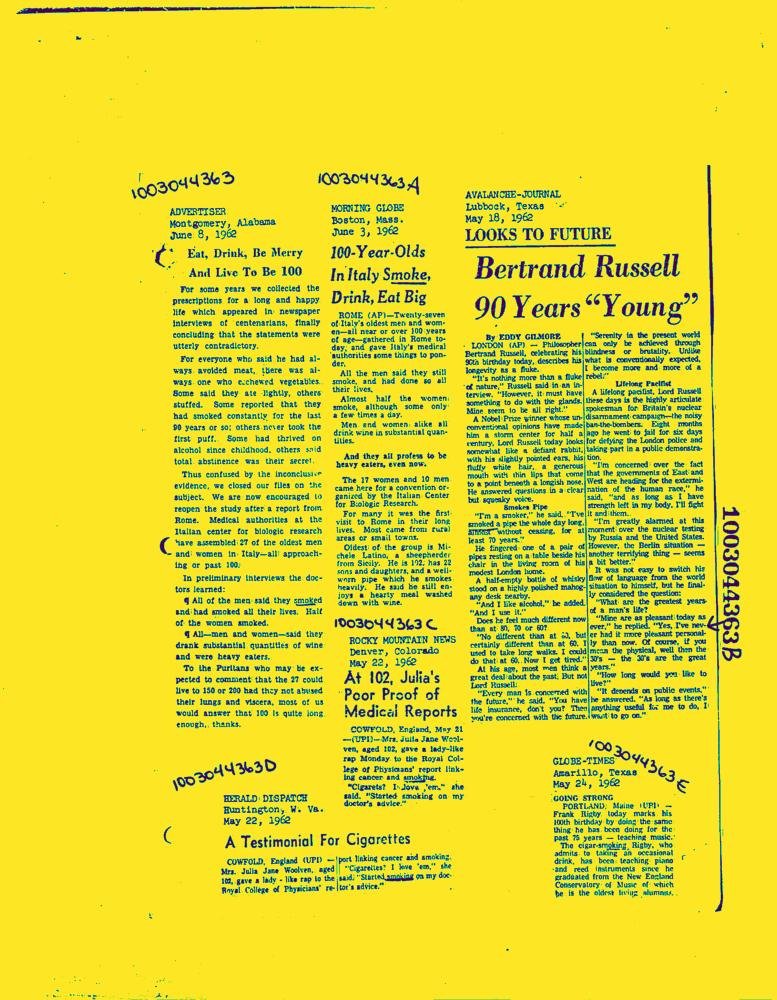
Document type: News-Article